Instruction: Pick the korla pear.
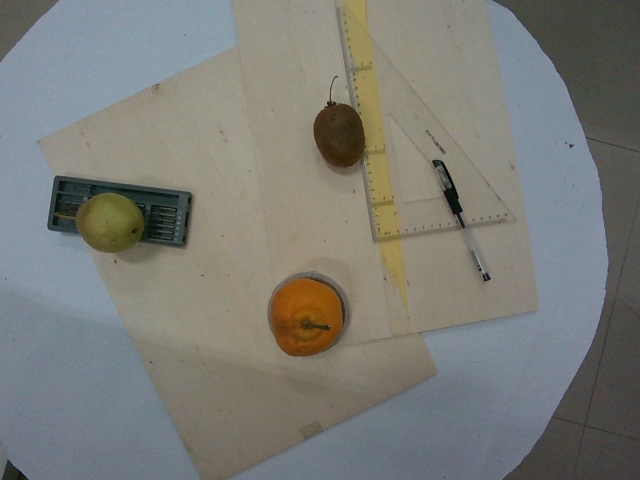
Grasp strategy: vertical